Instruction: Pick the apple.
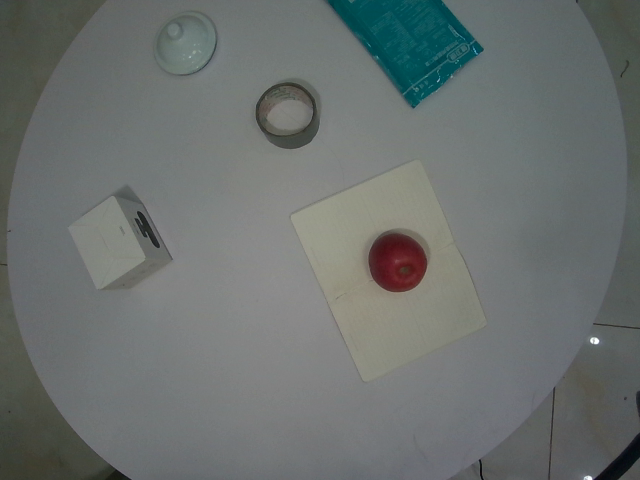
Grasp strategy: vertical